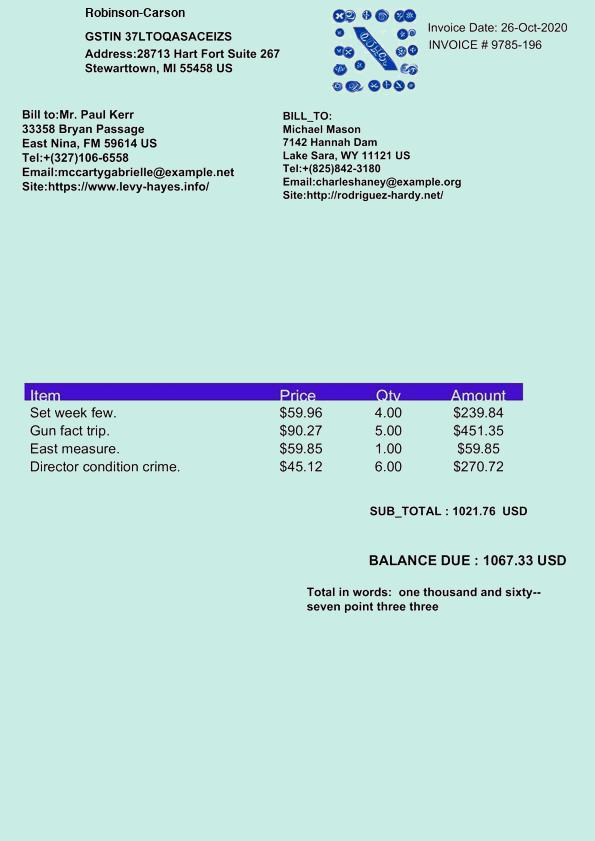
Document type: Invoice